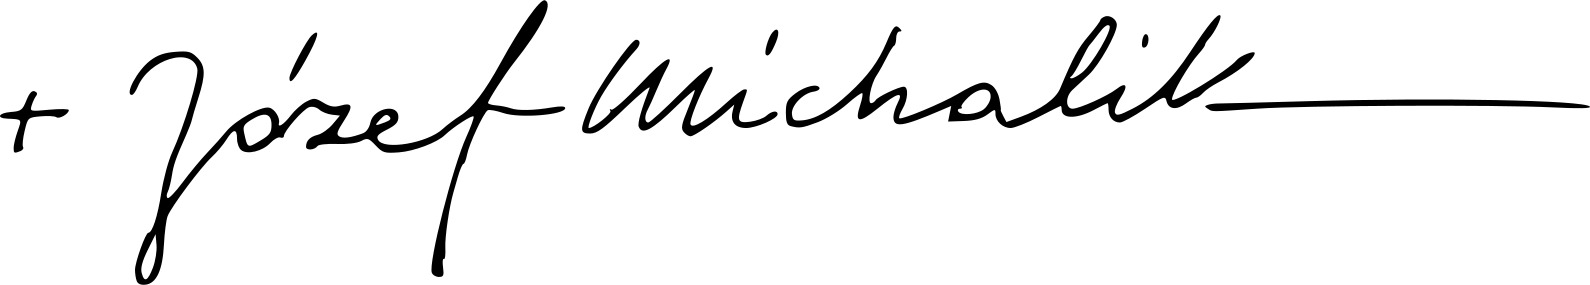
Signature of: józef michalik